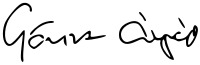
Signature of: árpád göncz